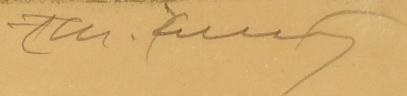
Signature of: emanuel ranný